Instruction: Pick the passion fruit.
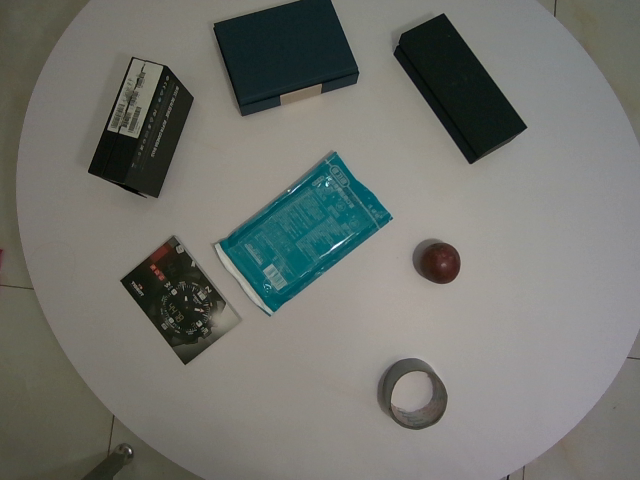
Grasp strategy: vertical